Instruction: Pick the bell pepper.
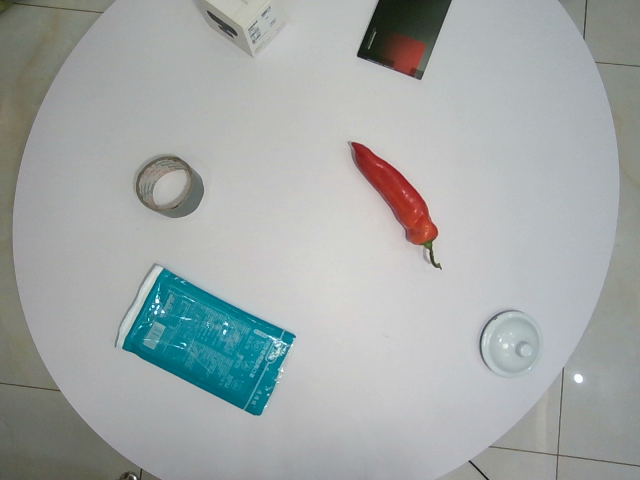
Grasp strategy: vertical